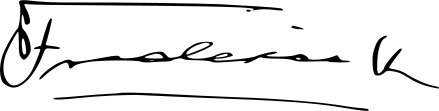
Signature of: frederica of hanover